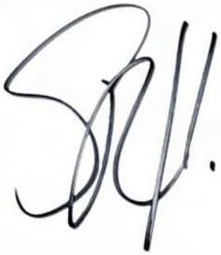
Signature of: seth rollins